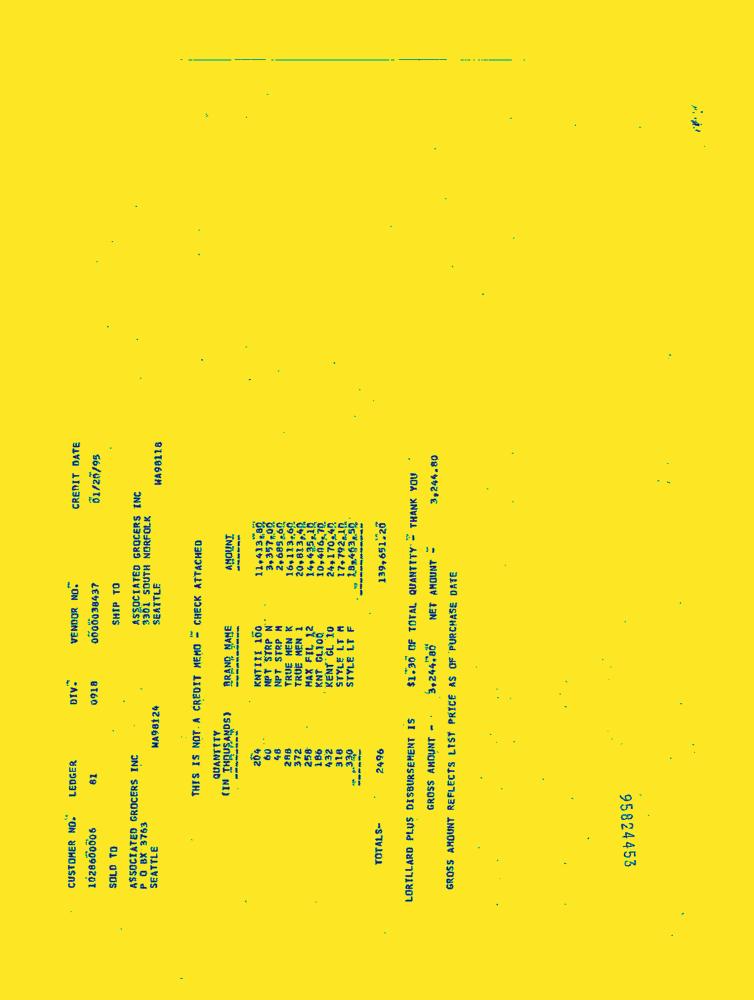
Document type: Invoice-Doc